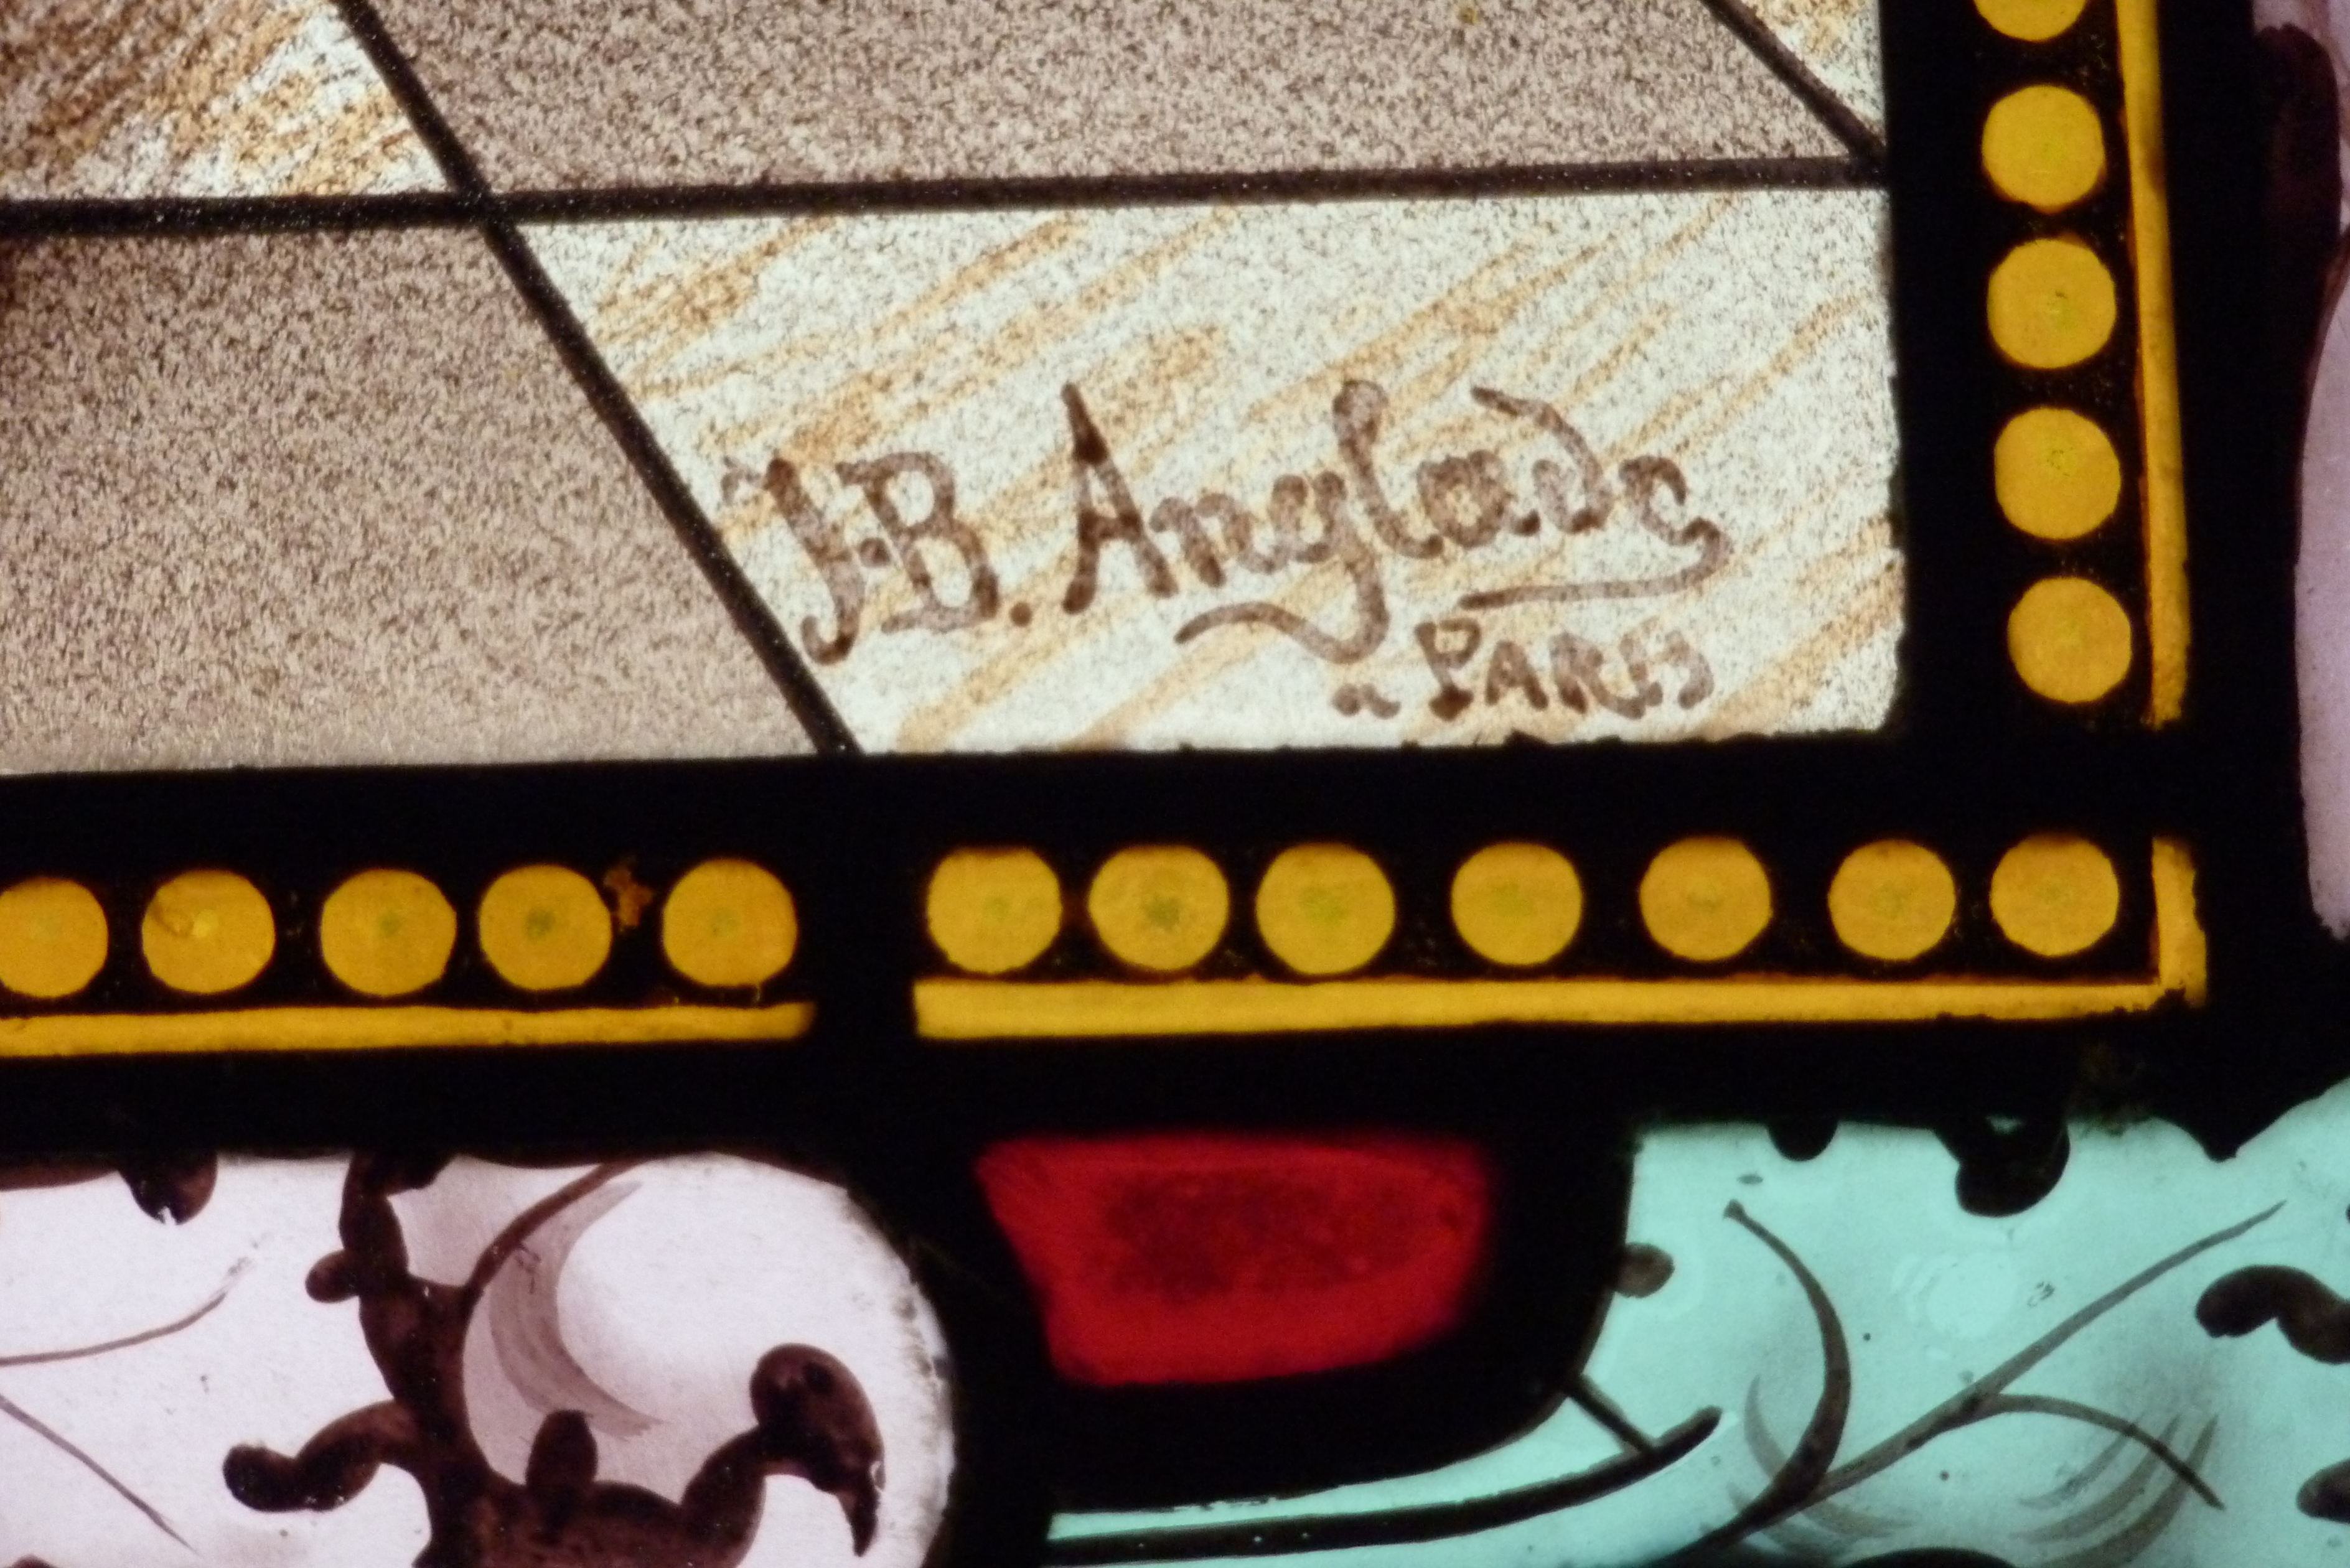
Signature of: jean baptiste anglade